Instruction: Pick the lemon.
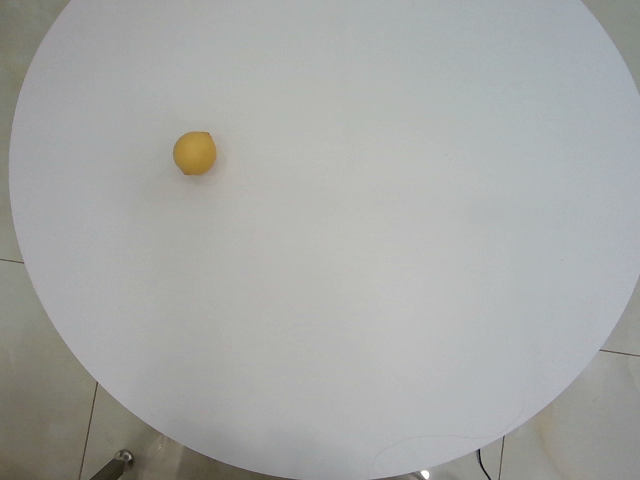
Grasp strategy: vertical